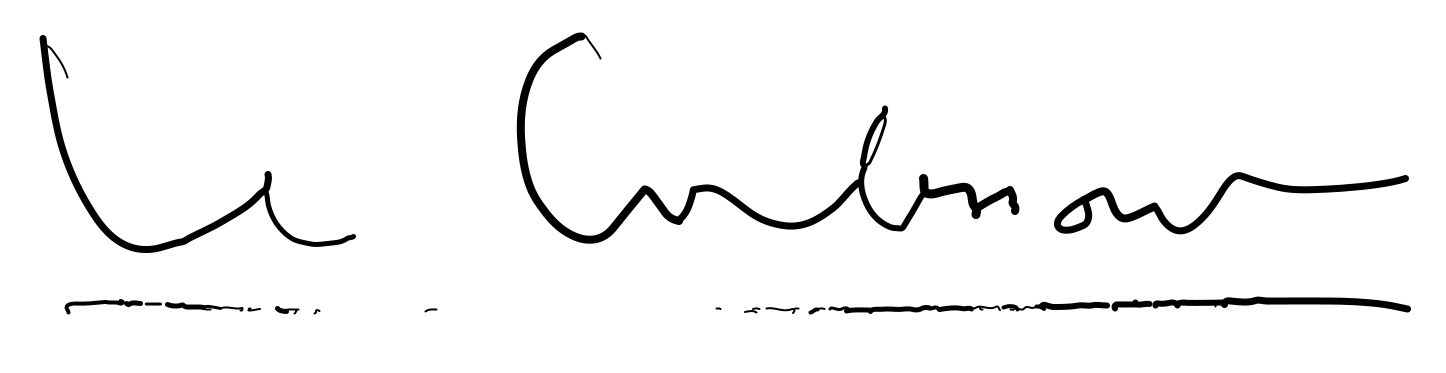
Signature of: le corbusier